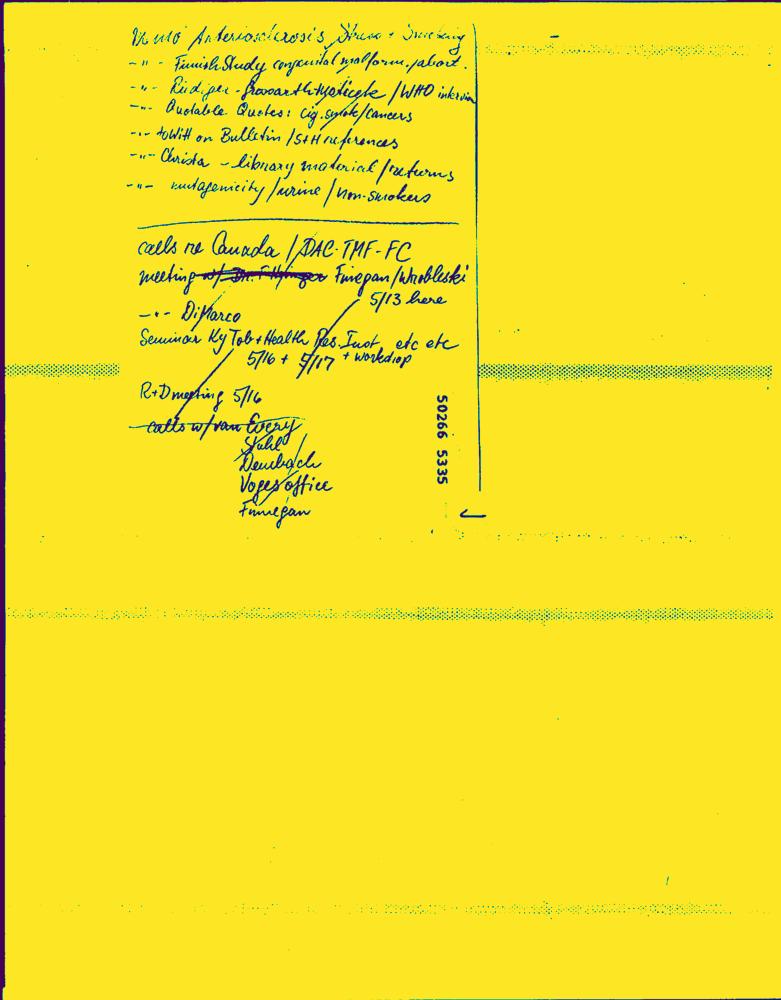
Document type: Hand-Written